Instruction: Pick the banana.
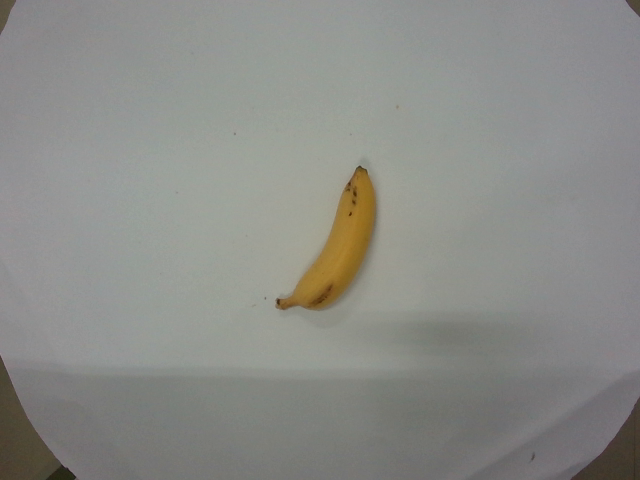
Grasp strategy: vertical